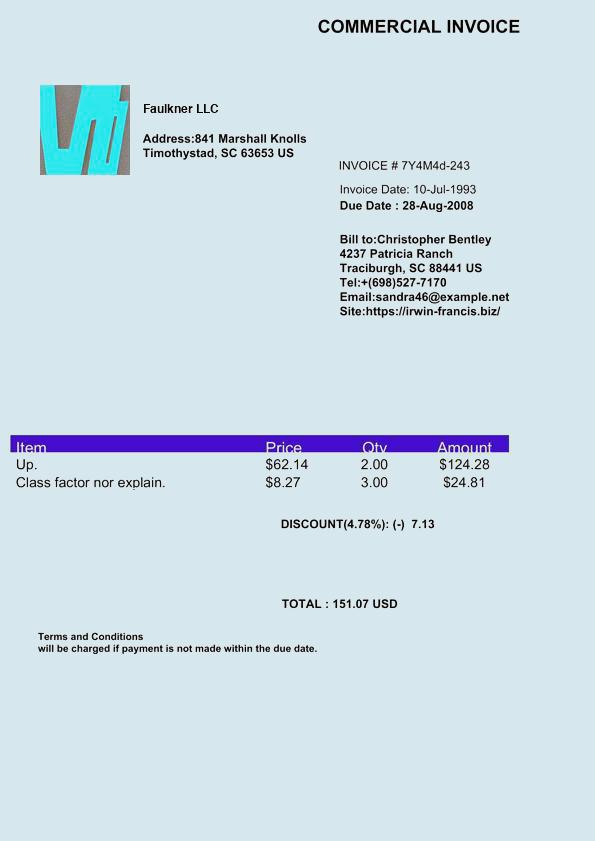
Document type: Invoice